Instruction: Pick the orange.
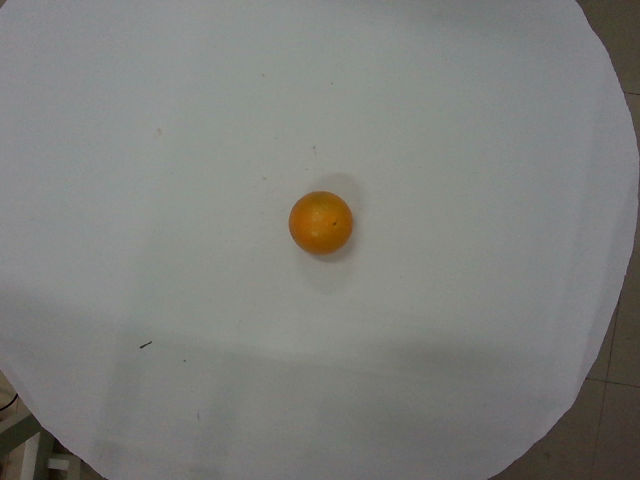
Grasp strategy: vertical